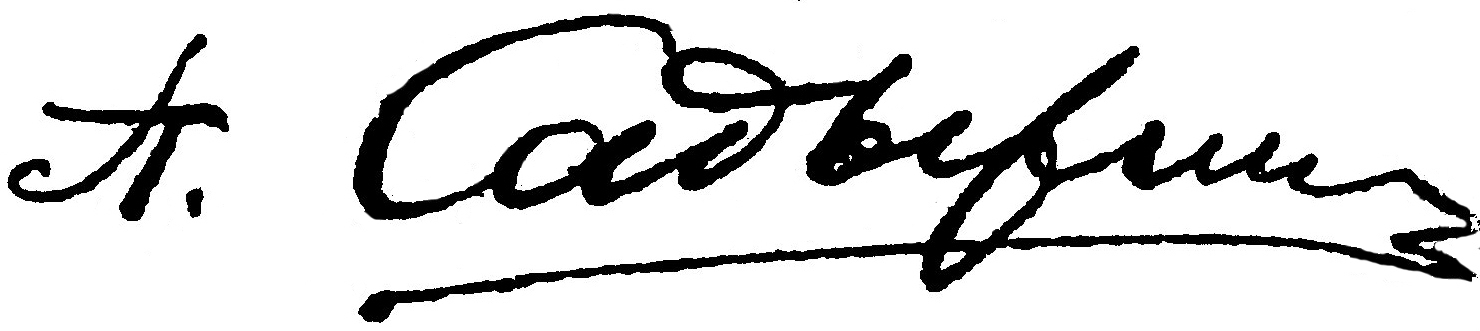
Signature of: pavel sadyrin